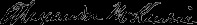
Signature of: alexander mckenzie